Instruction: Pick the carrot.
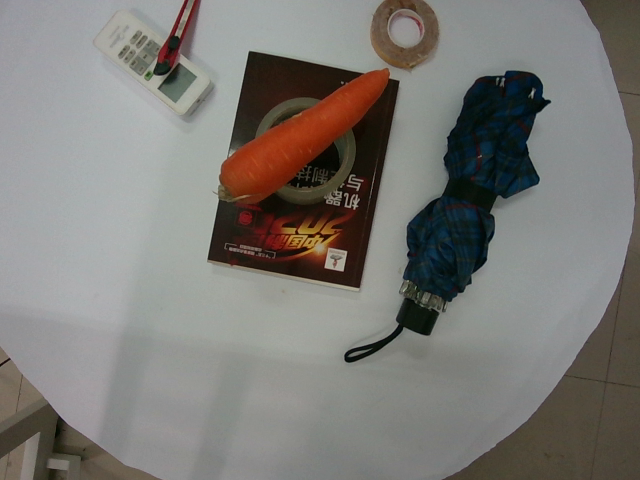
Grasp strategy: vertical